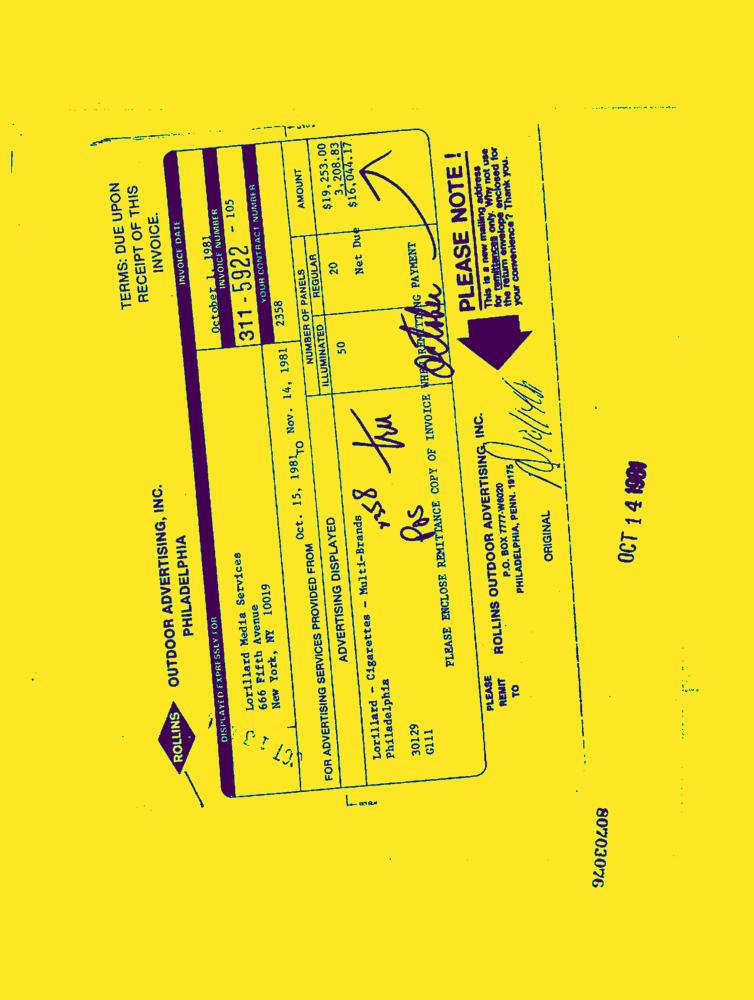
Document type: Invoice-Doc